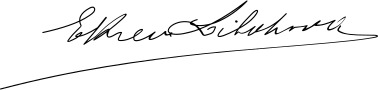
Signature of: ekrem libohova